Question: How is the history relevant to the case?
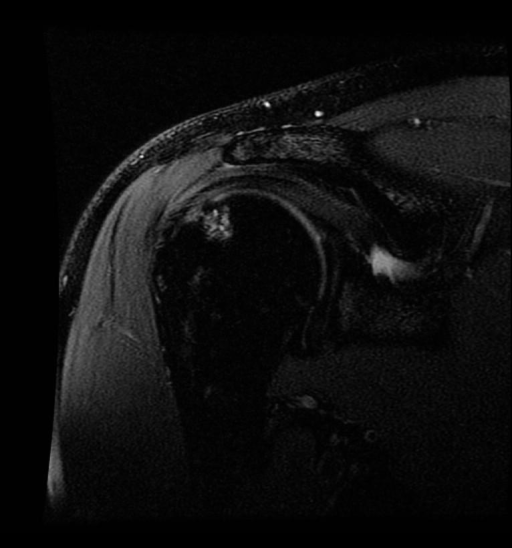
Answer: The patient's history of 42 yo man presents with onset of right shoulder pain for two years, combined with right upper extremity numbness and tingling. is key in understanding the case.